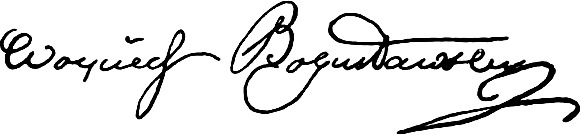
Signature of: wojciech bogusławski